Question: How does the patient history play a role?
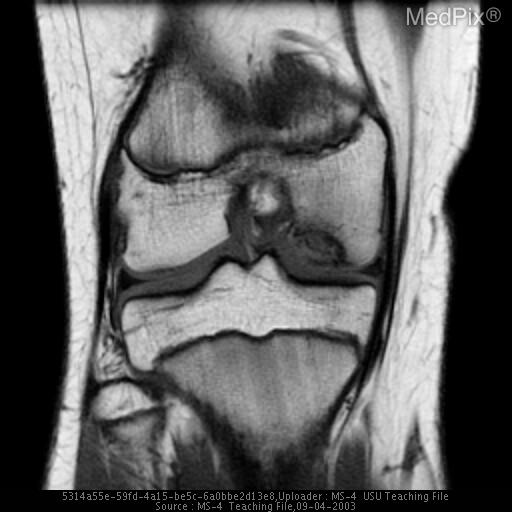
Answer: The patient's history of 12y/o female complaining of right medial knee pain for 3 years without a history of trauma is key in understanding the case.